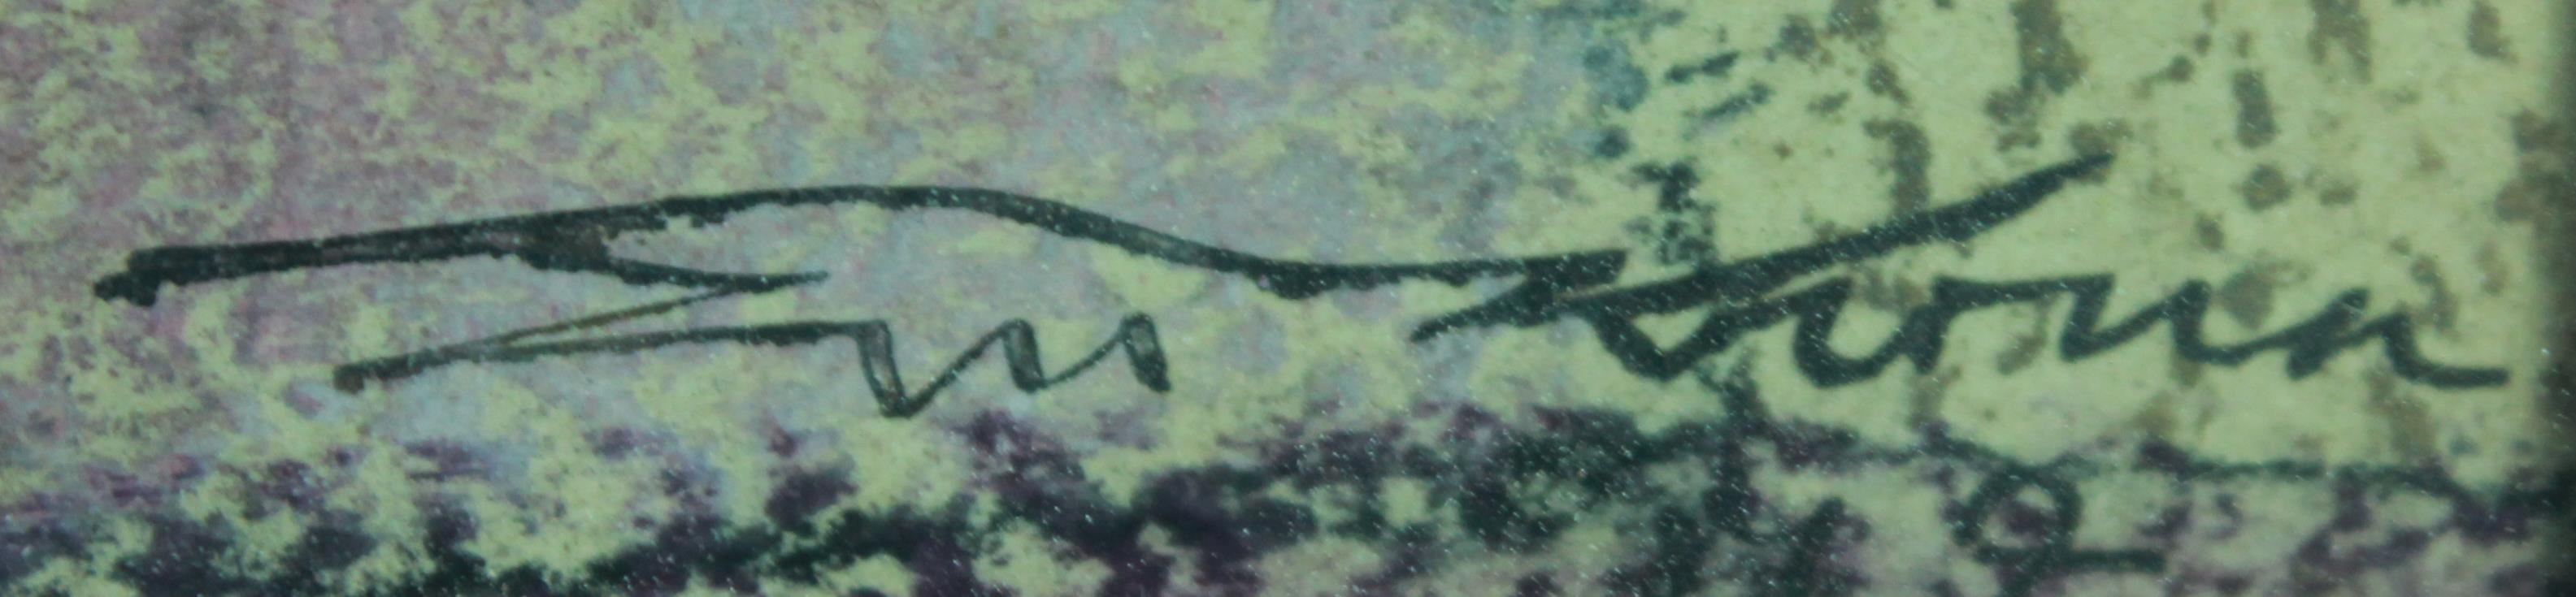
Signature of: jiří kroha